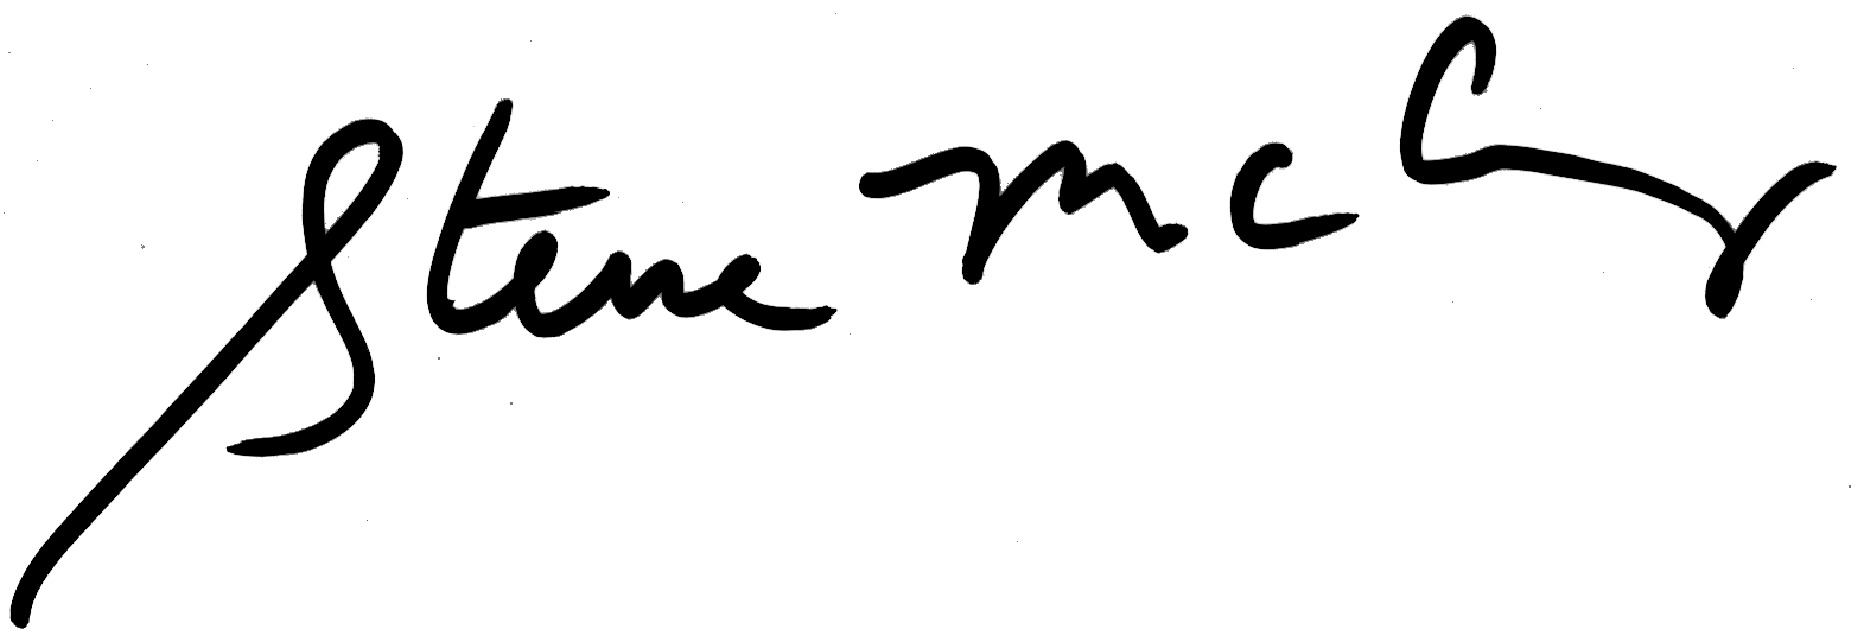
Signature of: steve mccurry